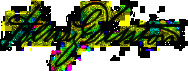
Signature of: henry disston